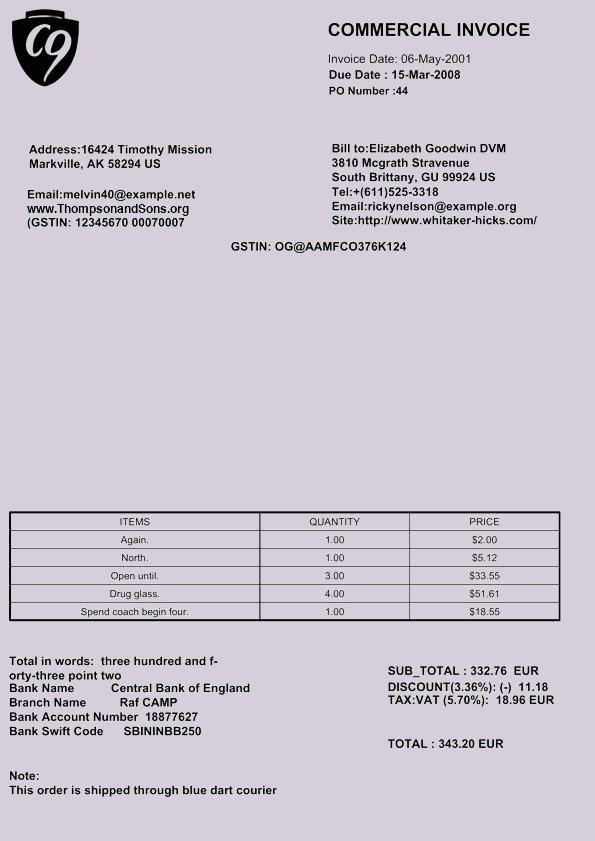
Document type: Invoice